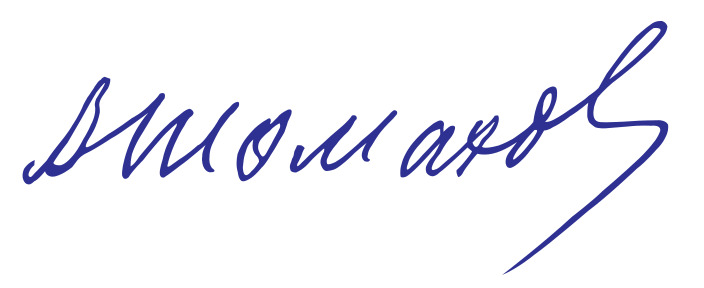
Signature of: amirkhan kamizovich shomakhov